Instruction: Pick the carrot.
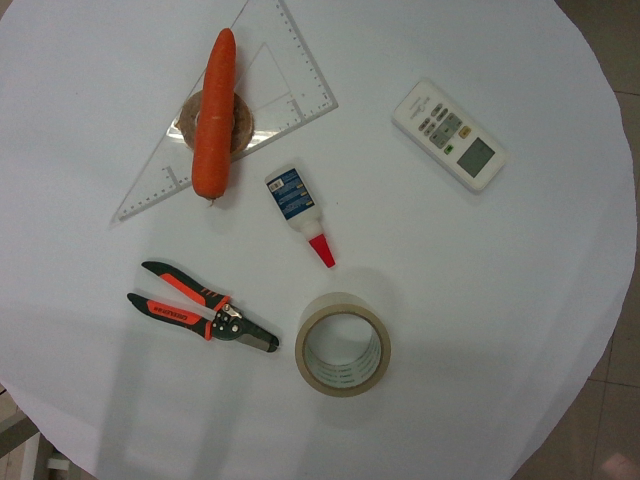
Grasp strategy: vertical